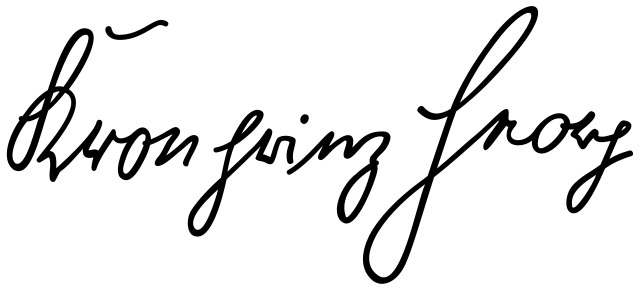
Signature of: georg crown prince of saxony